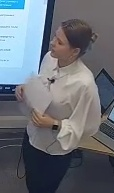
Транскрипция: So guys, do you agree with Masha? No. Yes. I see. Arm. The hand. Do you have that? Uh-huh. Okay, thank you. Hand with a key. So, key. Arm, nose, front, guard. So, we are going to do the hand movement. So, we are going to do the hand movement. So, we are going to do the hand movement. So, we are going to do the hand movement. So, we are going to do the hand movement. So, we are going to do the hand movement. So, we are going to do the hand movement. So, we are going to do the hand movement. So, we are going to do the hand movement. So, we are going to do the hand movement. So, we are going to do the hand movement.
Категория: Педагогические действия
Подкатегория: Задаёт открытый вопрос; Делает пояснение/объяснение; Оценивает ответ (конструктивная критика)
Описание действия: Учитель спрашивает у класса согласны ли они с ответом ученицы  у доски, одна из учениц исправляет ответ и после учитель объясняет допущенную ошибку
Контекст и комментарии: Контекст ДО: Ученица выполняла задание у доски. Результат после: Ученики совестно пришли к верному решению. Педагогический эффект: привлекая других учеников к проверке у доски, учитель вовлекает весь класс в решение задачи и не позволяет вниманию учеников рассеиваться